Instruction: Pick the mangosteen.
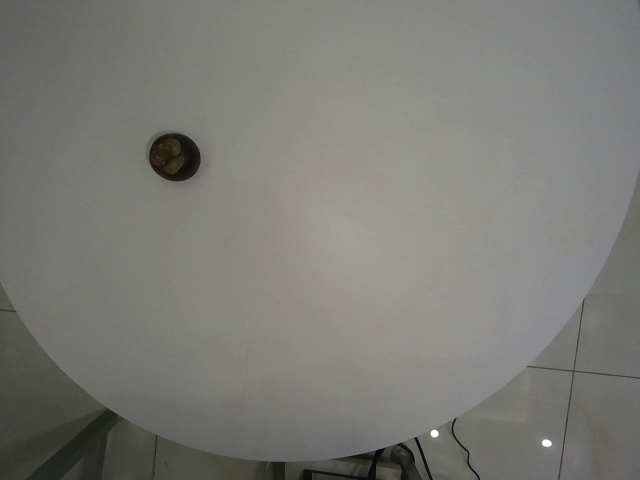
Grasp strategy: vertical